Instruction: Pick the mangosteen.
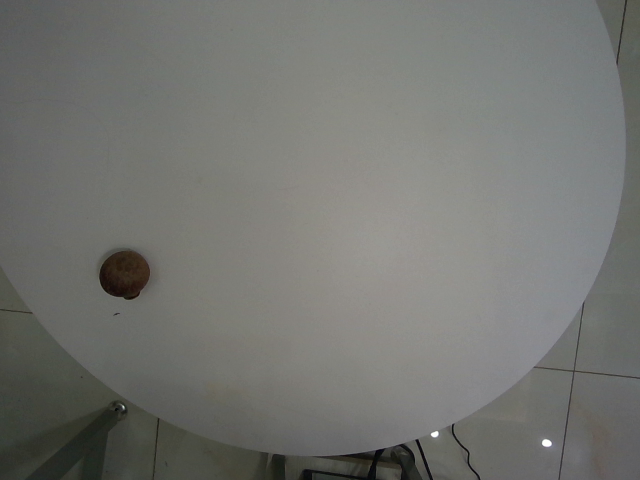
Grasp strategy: vertical